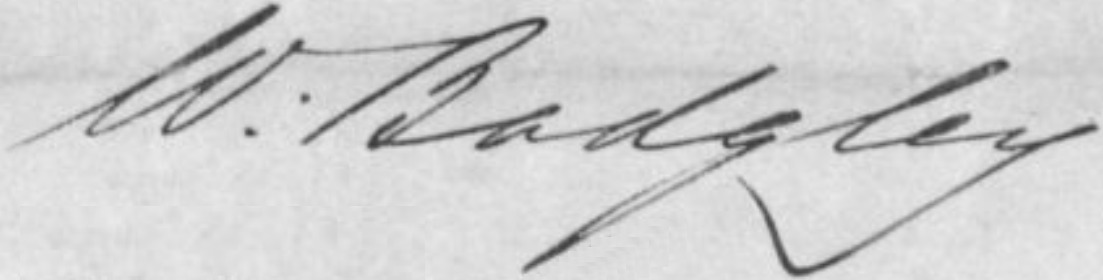
Signature of: william badgley